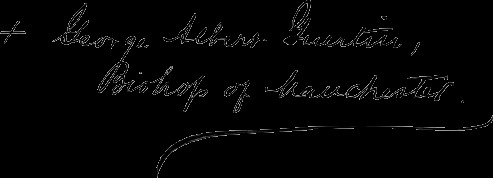
Signature of: george albert guertin